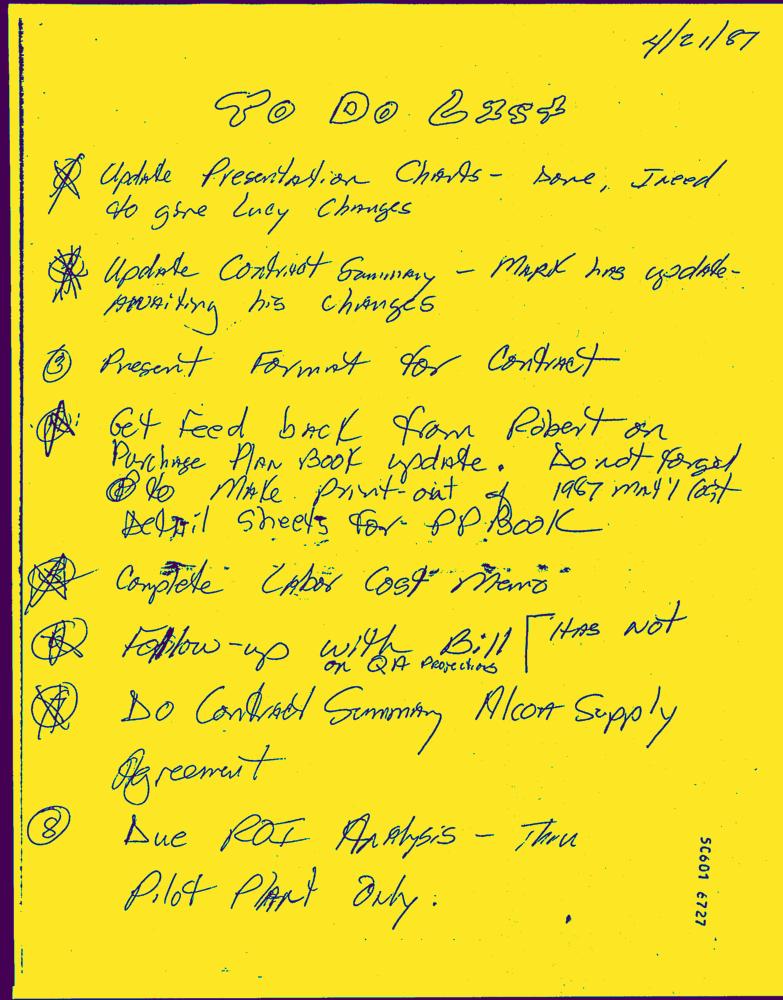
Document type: Hand-Written